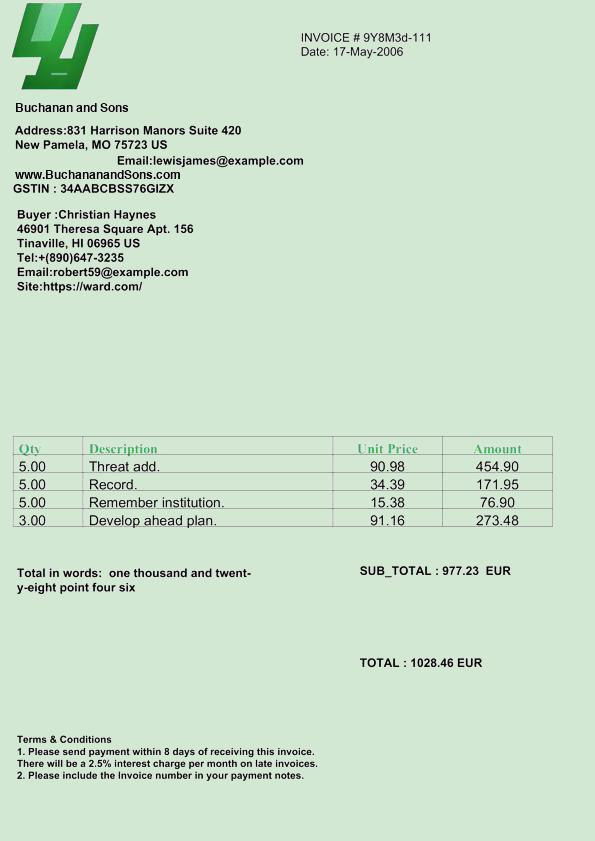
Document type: Invoice